Identify and extract the amount in words, amount in numbers, payee name, cheque date, and bank name from the image.
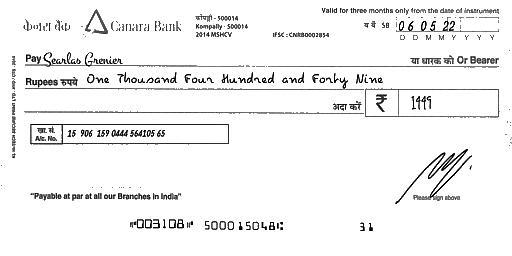
amt_in_words: One Thousand Four Hundred and Forty Nine
amt_in_figures: 1449
payee_name: Searlas Grenier
bank_name: Canara Bank
cheque_date: 06/05/22